Question: What is the estimated tax bill amount according to the document?
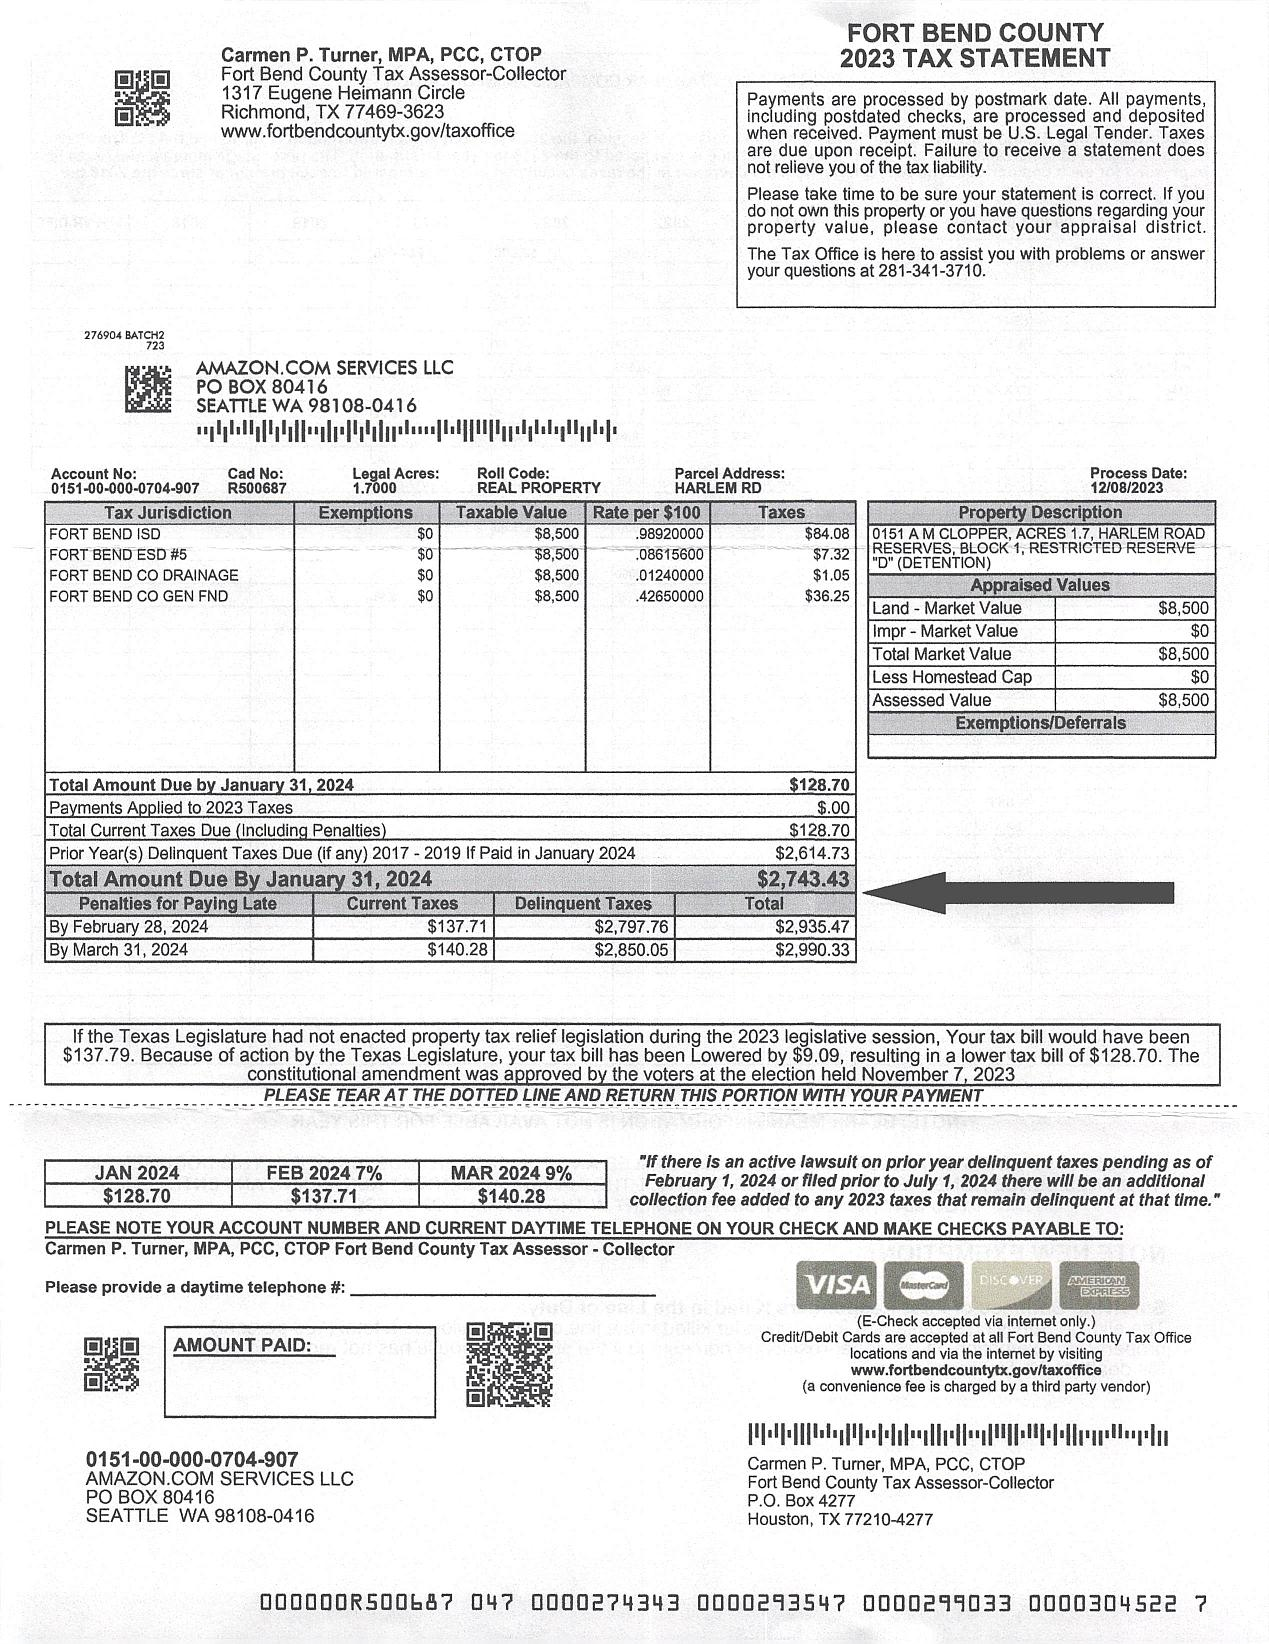
Answer: "$128.70 "